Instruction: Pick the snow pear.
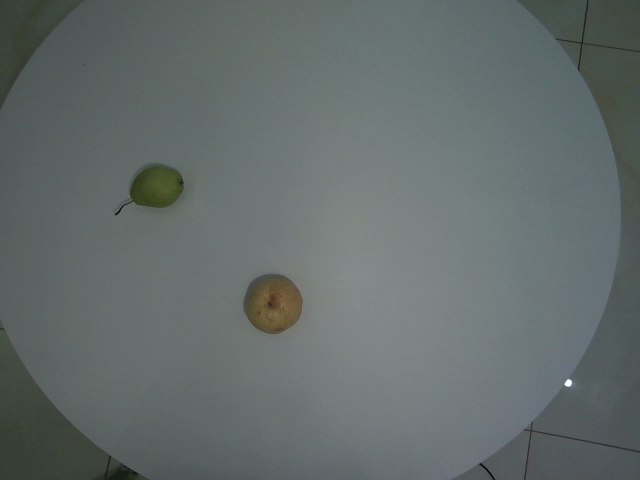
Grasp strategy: vertical